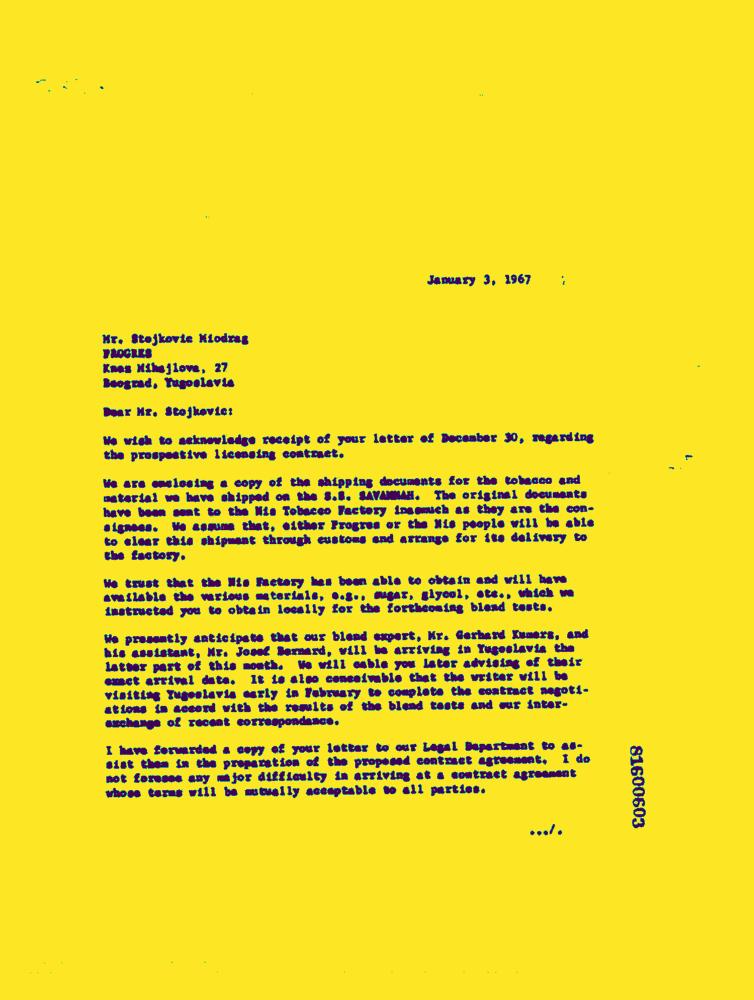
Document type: Letter-Doc